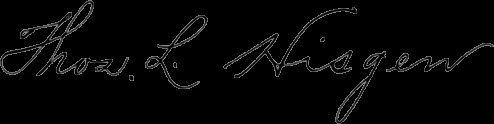
Signature of: thomas l hisgen